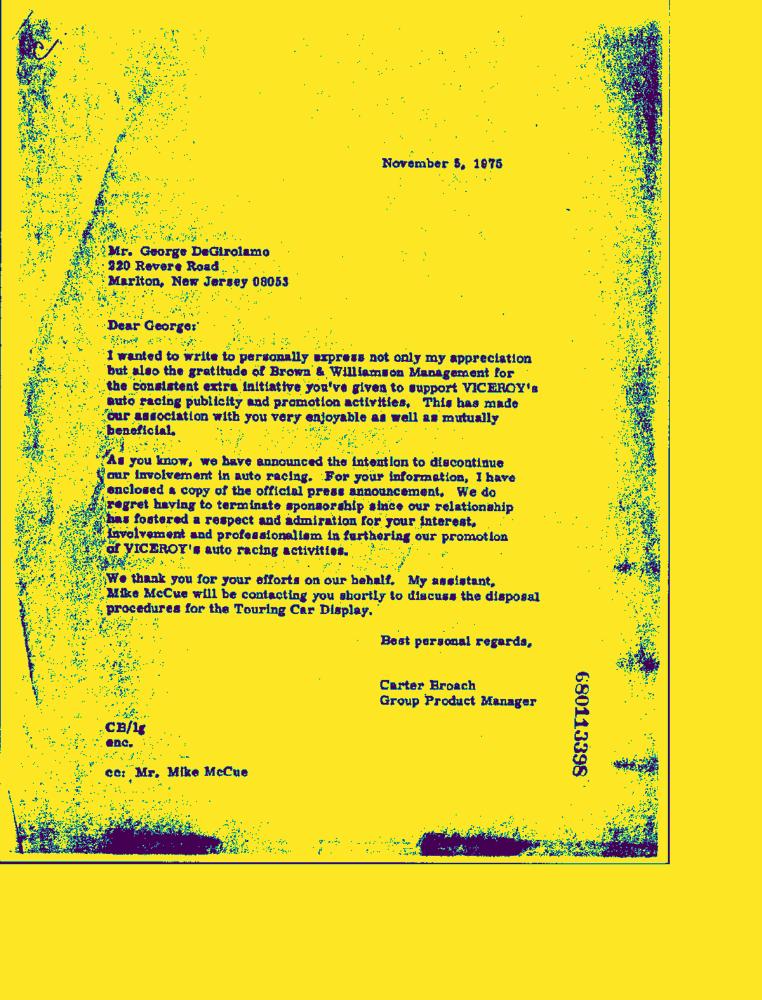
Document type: Letter-Doc